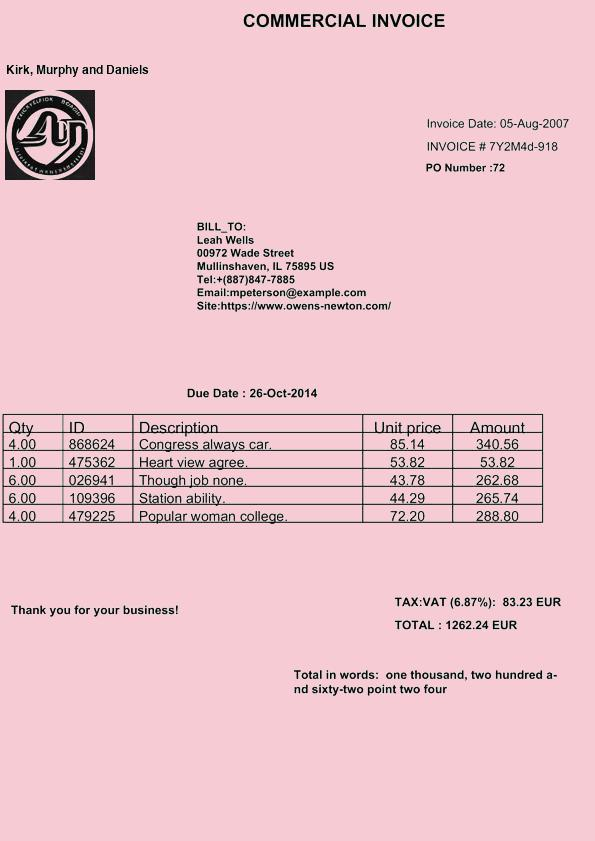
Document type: Invoice